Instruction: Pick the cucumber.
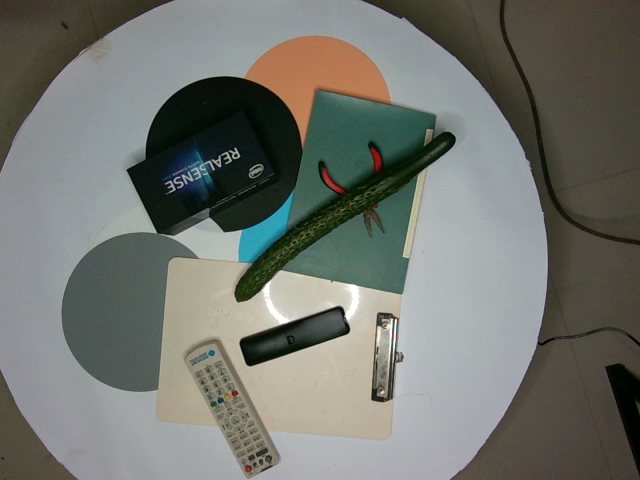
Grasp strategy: vertical